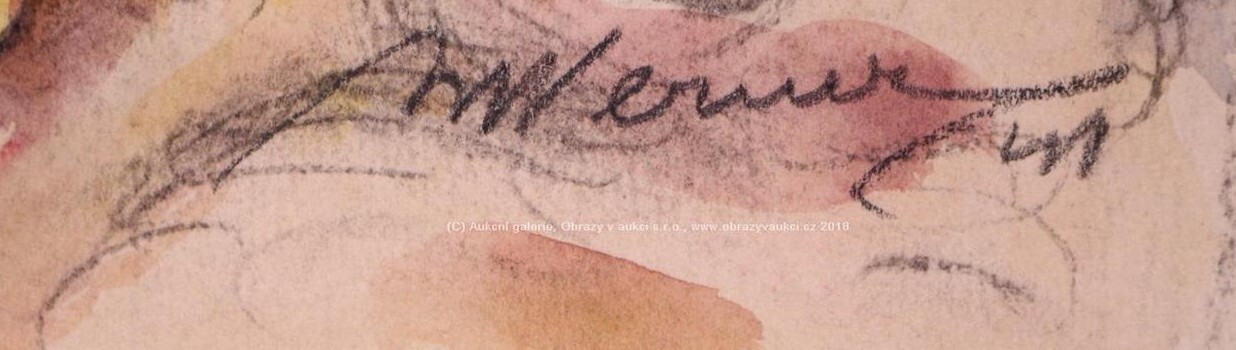
Signature of: břetislav werner